Question: What are the imaging findings?
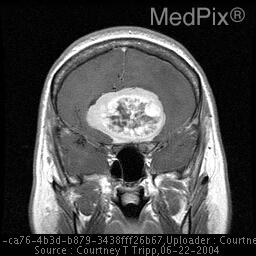
Answer: The imaging shows Large cicrumscribed midline mass overlying the planum sphenoidale causing "cortical buckling" of adjacent brain parenchyma.  Postcontrast images demonstrate enhancement of the periperipheral portion of the tumor, with a central non-enhancing region. post Gad T1WI: centrally nectotic circumscribed extraaxial mass located midline over the planum sphenoidale..